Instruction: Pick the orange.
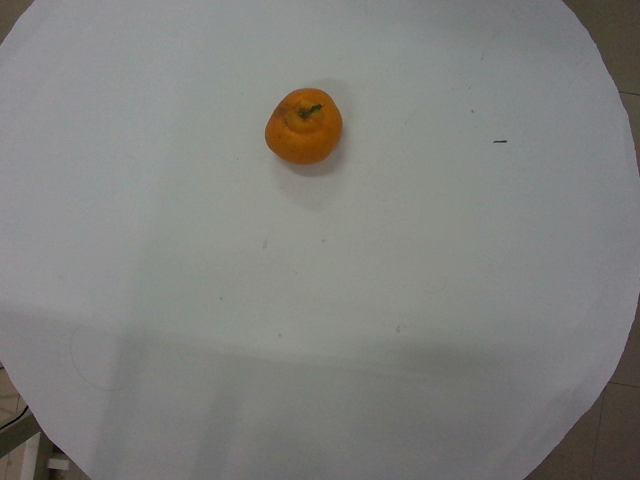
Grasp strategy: vertical